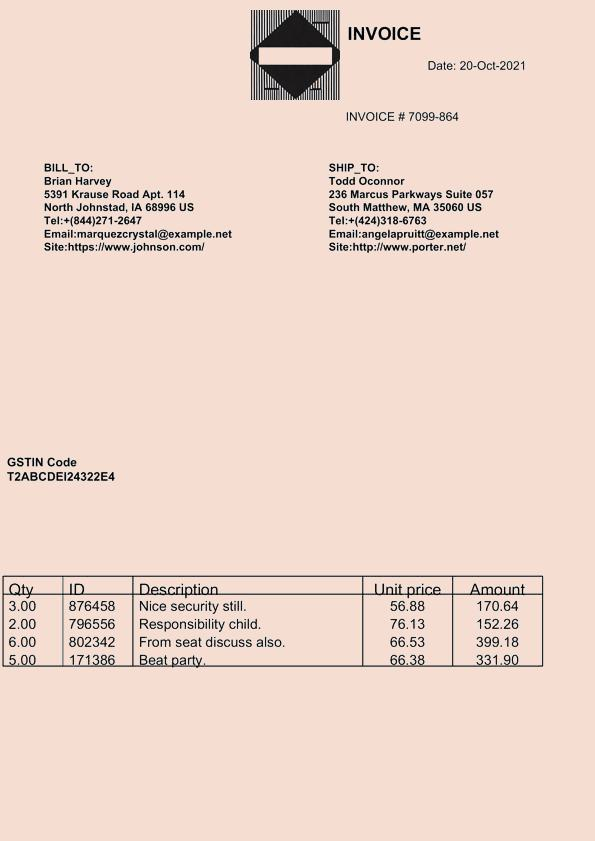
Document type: Invoice